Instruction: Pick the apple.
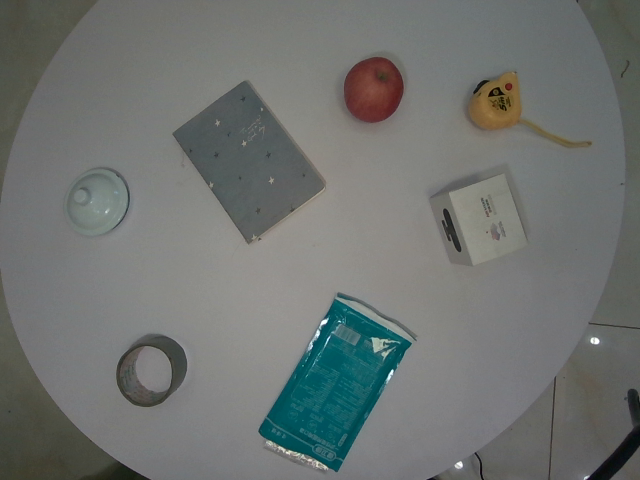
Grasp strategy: vertical